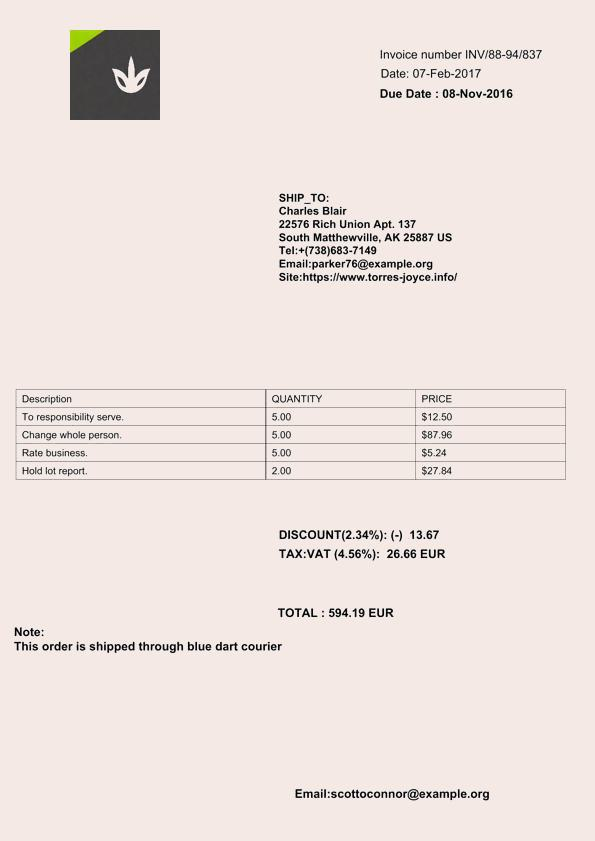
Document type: Invoice